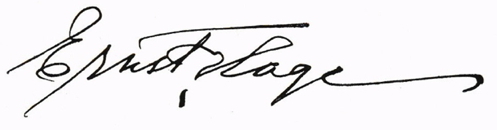
Signature of: ernst hage